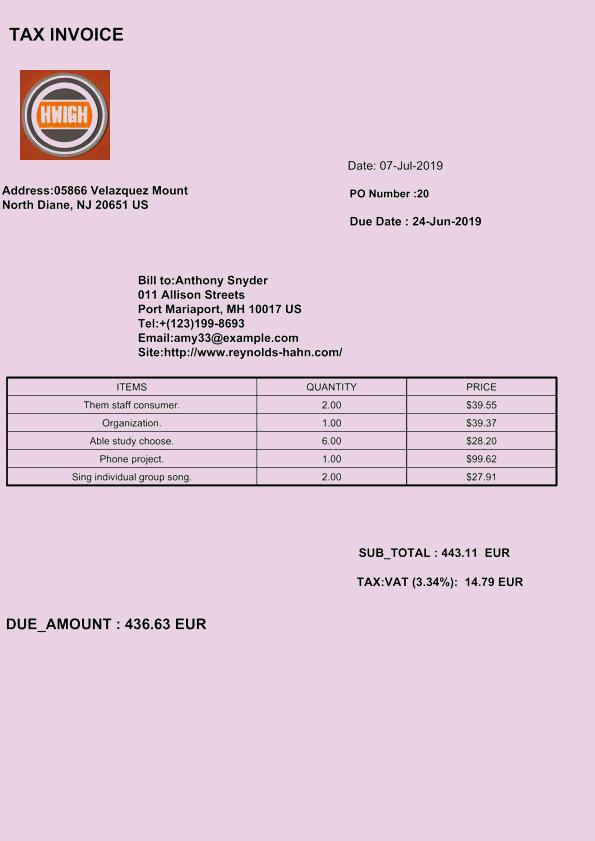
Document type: Invoice